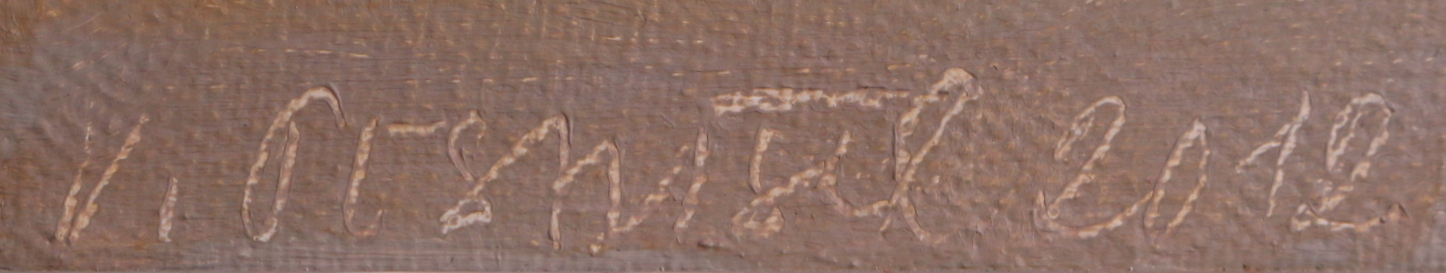
Signature of: václav pospíšil